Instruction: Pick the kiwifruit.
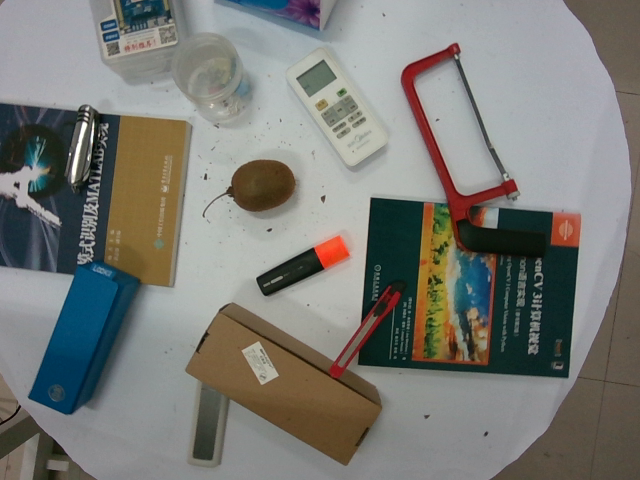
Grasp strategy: vertical